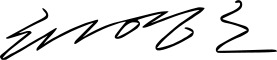
Signature of: thae yong ho